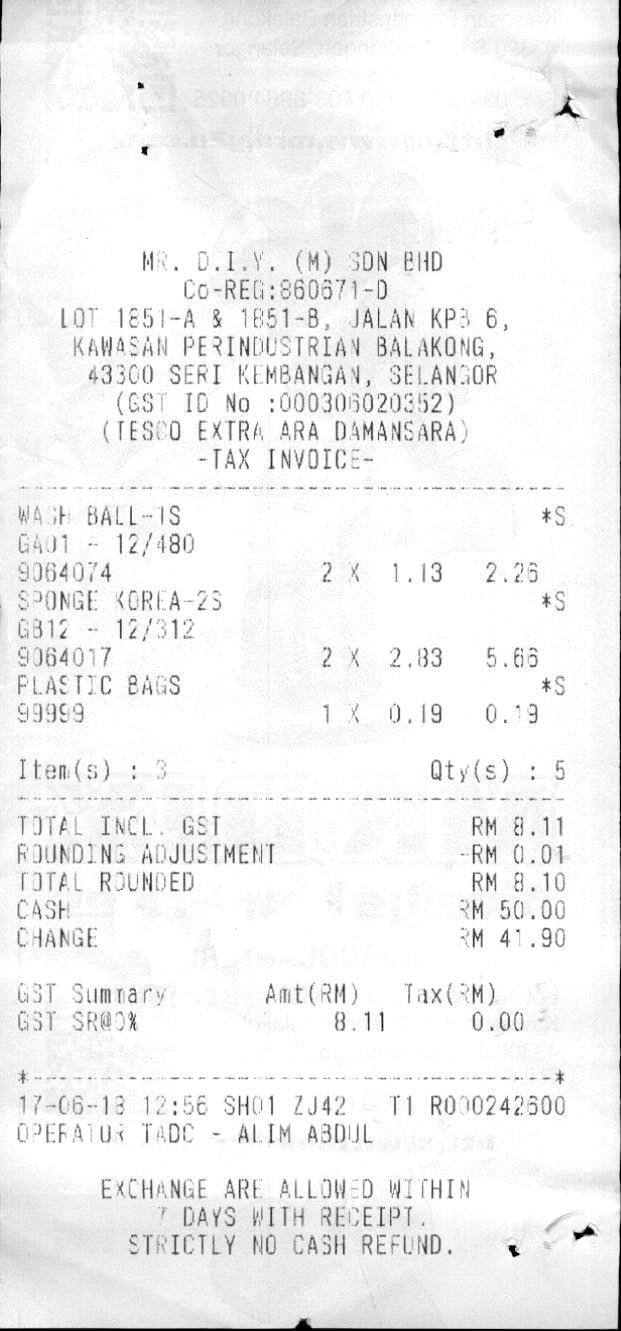
MR. D.I.Y. (M) SDN BHD
CO-REG:860671-D
LOT 1851-A & 1851-B, JALAN KP8 6,
KAWASAN PERINDUSTRIAN BALAKONG,
43300 SERI KEMBANGAN, SELANGOR
(GST ID NO :000306020352)
(TESCO EXTRA ARA DAMANSARA)
-TAX INVOICE-
WASH BALL-1S
*S
GA01 - 12/480
9064074
2 X
1.13
2.26
SPONGE KOREA-2S
GB12 - 12/312
9064017
2 X
2.83
5.66
*S
PLASTIC BAGS
*S
99999
1 X
0.19
0.19
ITEM(S) : 3
QTY(S) : 5
TOTAL INCL. GST
RM 8.11
ROUNDING ADJUSTMENT
-RM 0.01
TOTAL ROUNDED
RM 8.10
CASH
RM 50.00
CHANGE
RM 41.90
GST SUMMARY
AMT(RM)
TAX(RM)
GST SR@0%
8.11
0.00
17-06-18 12:56 SH01 ZJ42
T1 R000242600
OPERATOR TADC - ALIM ABDUL
EXCHANGE ARE ALLOWED WITHIN
7 DAYS WITH RECEIPT.
STRICTLY NO CASH REFUND.